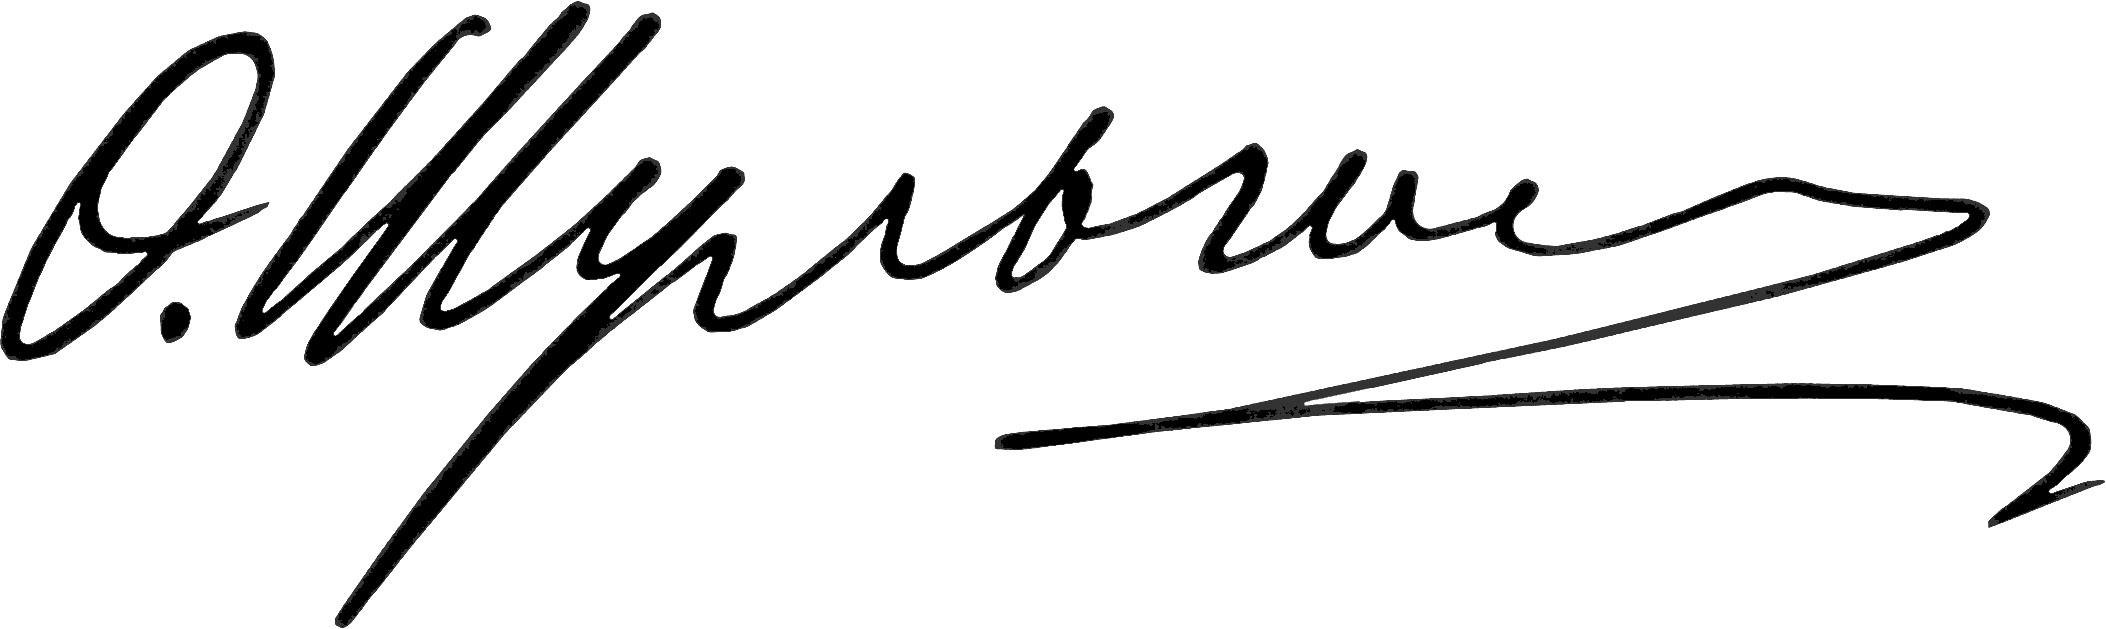
Signature of: oleksander shulhyn